Question: What are the imaging findings?
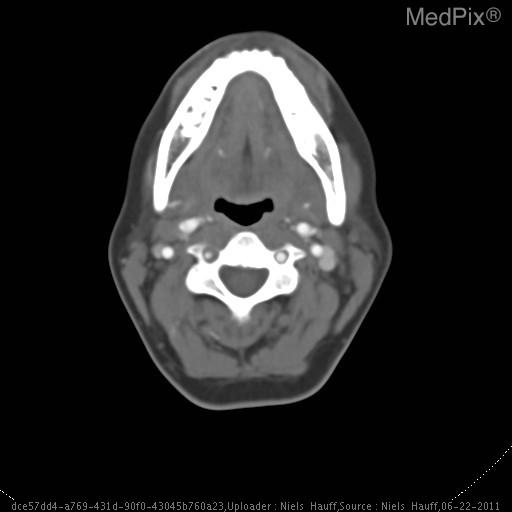
Answer: The imaging shows On the right, there is a long segment vertebral artery dissection spanning approximately from C1-C6.  Brain imaging was did not show any restricted diffusion to suggest secondary ischemia. Asymmetric narrowed lumen of right vertebral artery.  Prominent soft tissue attentuation surrounding contrast opacified lumen with symmtric size of transverse formania..